Question: Talk about the condition:
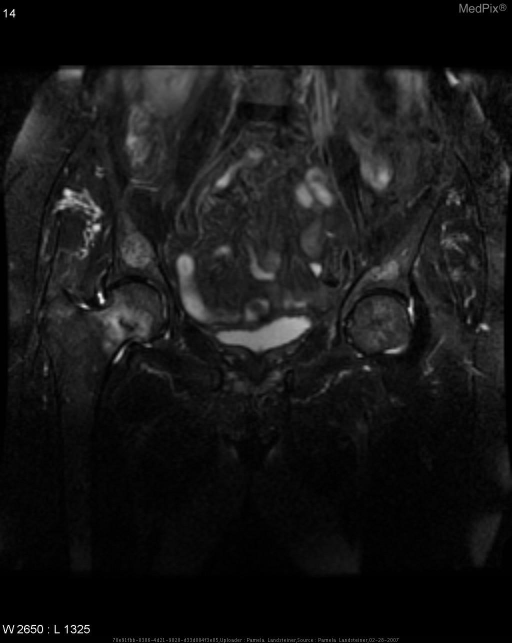
Answer: The disease is discussed as: Patient had complete fracture of the R femoral neck with posterior rotation of the femoral head.  Should have heightened suspicion in any elderly patient with hip pain even when there are negative radiographs.  MRI or bone scan can be done to look for occult femoral neck fractures when suspicion is high.  MRI is most sensitive at time of presentation.  Age related bone loss is believed to be the most important factor in determining the incidence of femoral neck fractures.  Fractures of the femoral neck occur primarily from low-energy injuries in the elderly and high-energy injuries in younger patients.